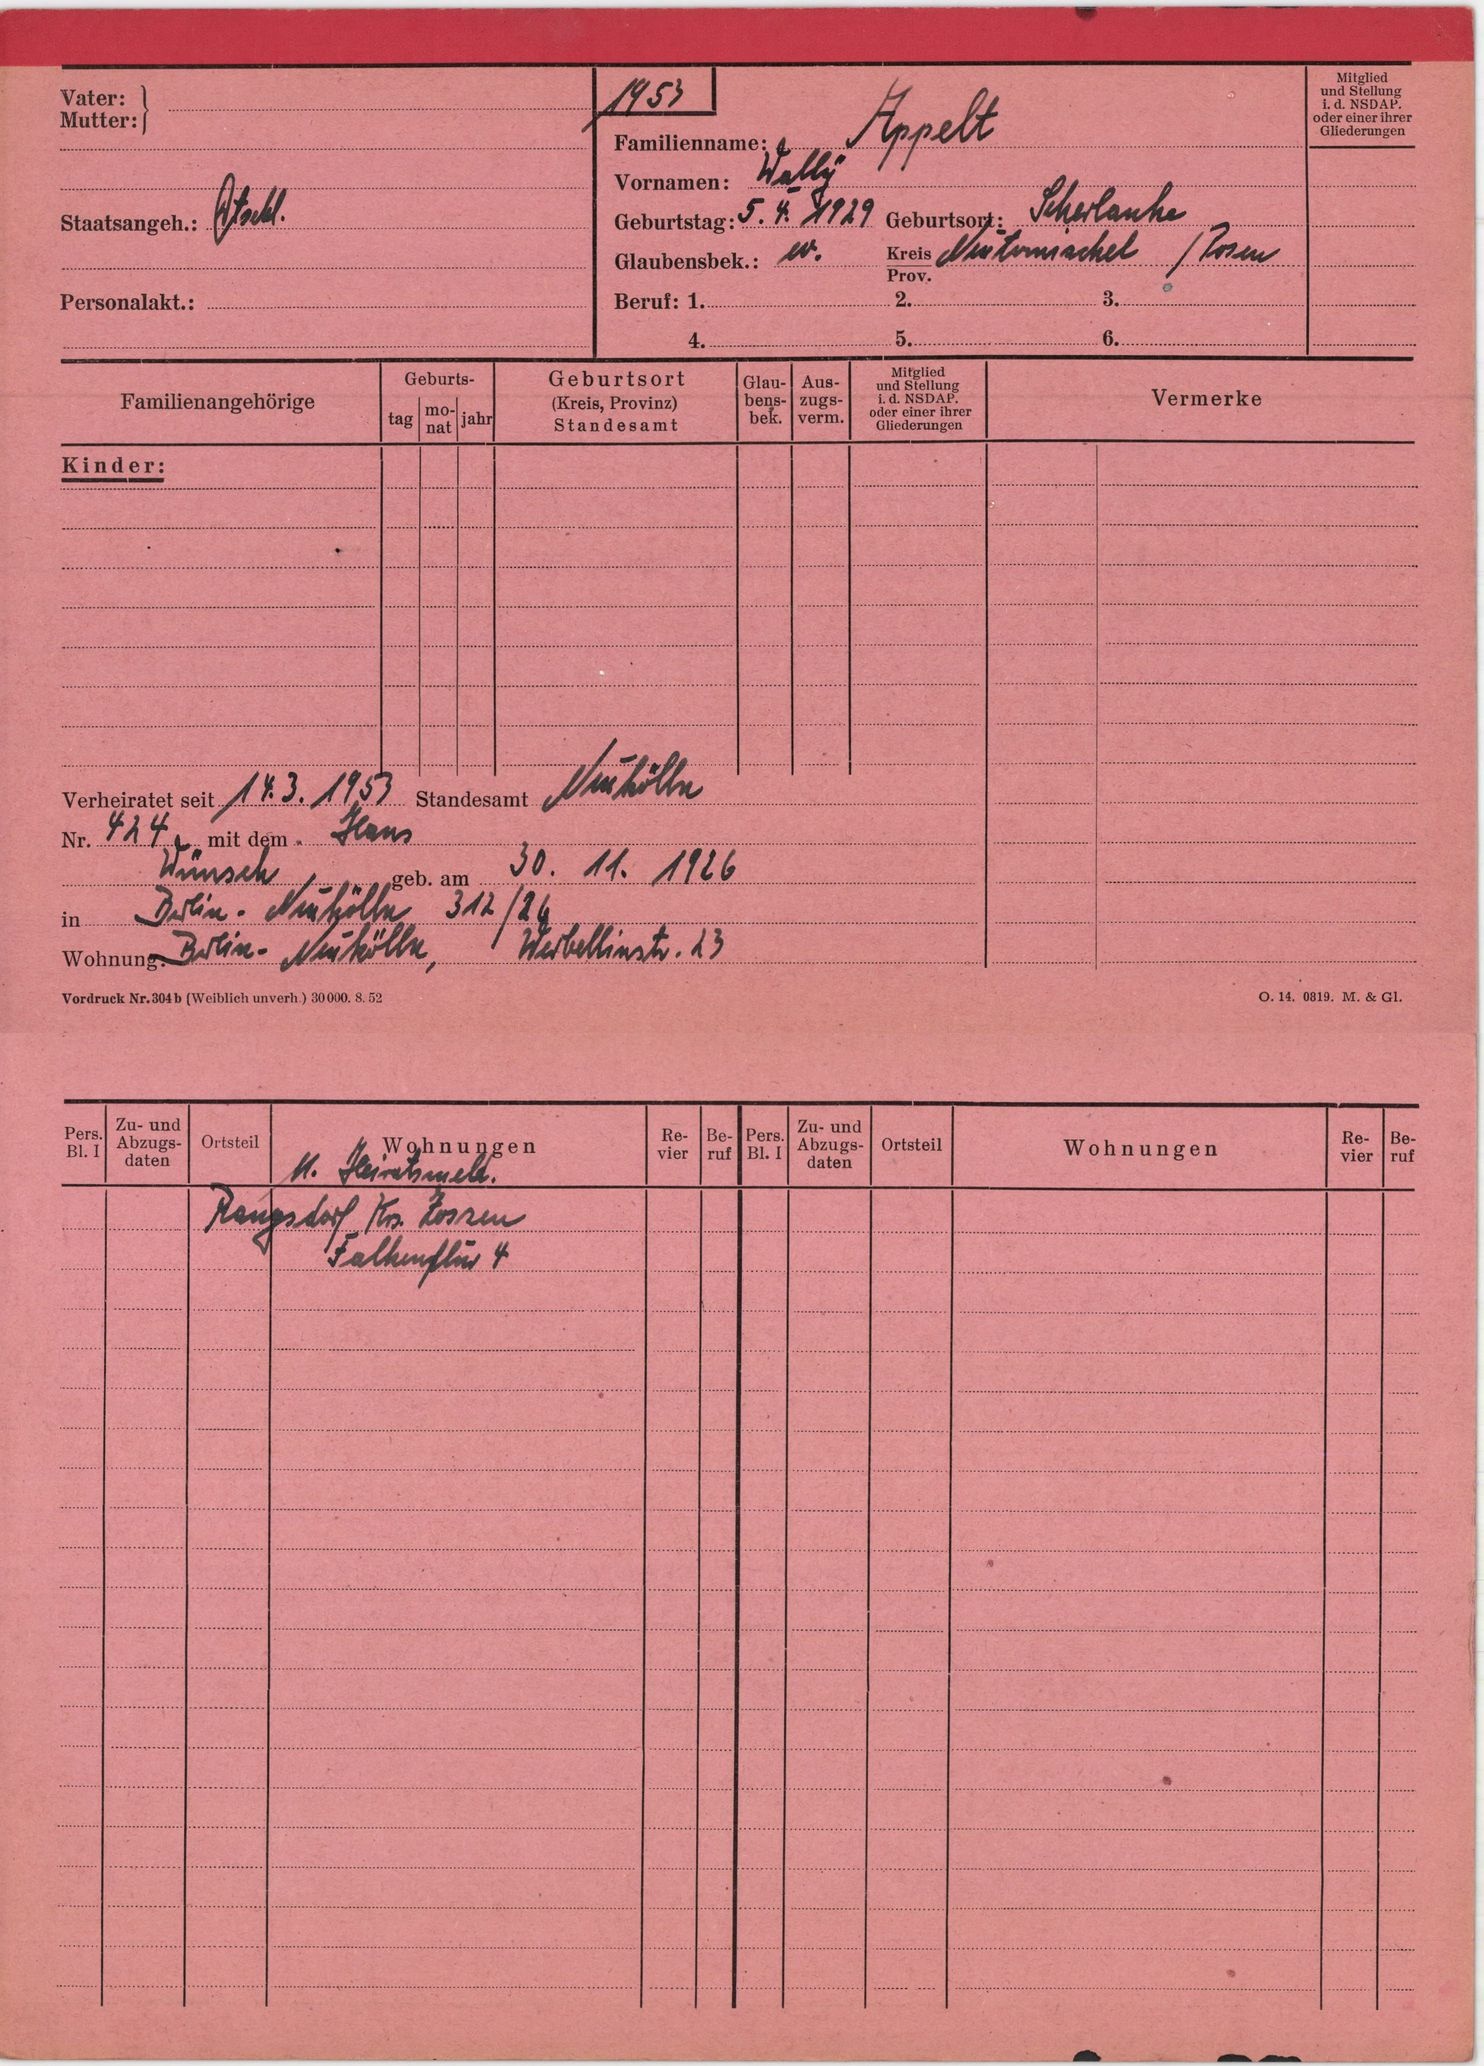
Appelt